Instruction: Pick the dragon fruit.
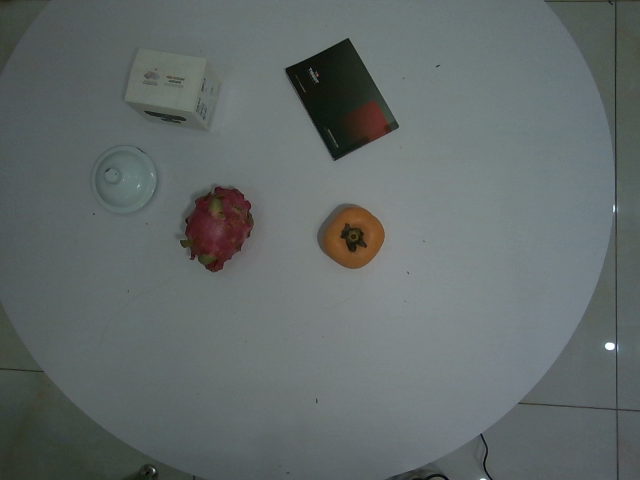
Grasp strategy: vertical